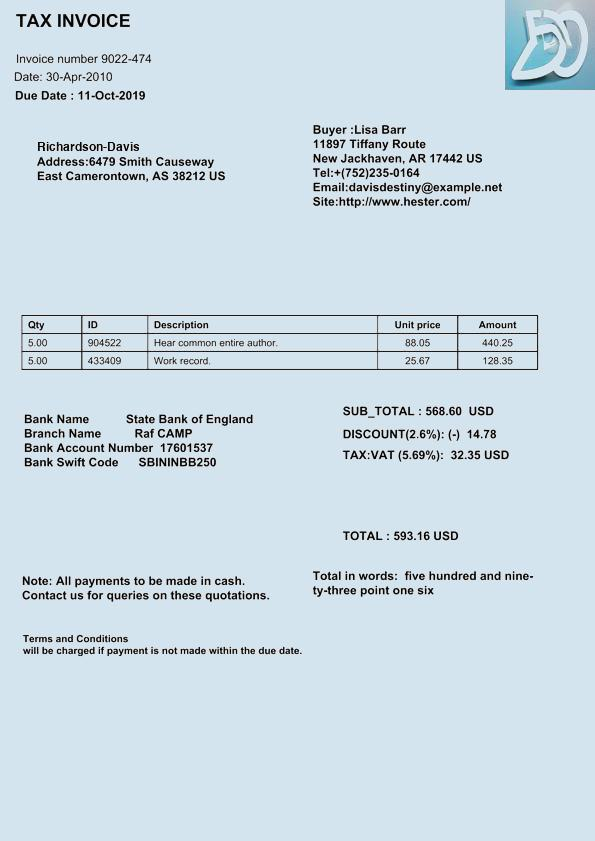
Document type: Invoice